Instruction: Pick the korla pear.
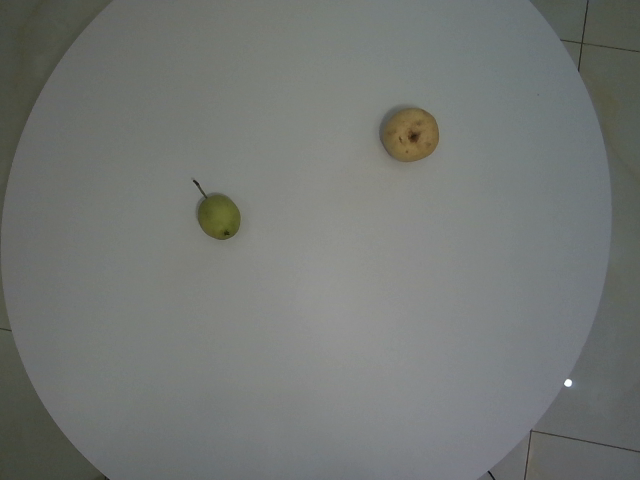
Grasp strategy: vertical